Patient: Female, age 43
In this very rare case of 43 years-old female, refugee from Kosovo, was admitted as an outpatient to the Department of pulmonary diseases in 2003. because of erythema nodosum and dry cough. She was without fever during admission, smoked up to 30 cigarettes daily and was healthy most of her life. She suffered only of head injury and face trauma acquired during the war (during 1995.) by shelling. Three years before the outbreak of erythema nodosum, two small red subcutaneous tubercles were found on her forehead, in the left eyebrow area. The biopsy test showed chronic granulomatous infection that was described as a reaction to a foreign body.
Laboratory analysis revealed ESR 37 (normal range 0-15 mm/h), WBC 9.030/mm3, RBC 3,7/mm3 and C-reactive protein 9.8 mg/L, AST 60 U/L, ALT 76 U/L, GGT 86 U/L, AP 79 U/L, while urea, creatinine, calcium in serum and 24 hours urine were within normal range. Angiotensin-converting enzyme (ACE) was elevated 108 U/l (normal 0-56). Tuberculosis test (2 IU) was 14 mm of induration in diameter. The result of spirometry measured 85% vital capacity (VC), 94,5% of forced vital capacity (FCV), 77% of forced expiratory volume (FEV),82,4% of forced expiratory volume in first second (FEV1) and FEV1/FCV 87,2% from referral values. Arterial blood gases were pO2 9,8 kPa, pH 7.45 and diffusing capacity of carbon monoxide (DLCO) 72%. Chest radiogram showed fibroindurative changes in the area of both upper lobes with lung traction. In upper lobes subpleurally and more to the left there was a focus with <<round glass>> pattern. Mycronodular interstitial infiltrations were found bilateral on chest radiogram with fibrous changes of hilus (Figure 1). High-resolution computed tomography (HRCT) of thorax showed interlobar and peribronchial thickness in upper lung lobes with subpleural fibroses and deformation of bronchi. There were minor areas of fresh infiltrations in apices on both sides, suggesting a new pathological process. There was a cavity 8 x 12 mm large in apical-posterior segment of the upper left lobe. Hilar lymph nodes were more then 2 cm in diameter, some of them had fibrous changes and some were calcificated. High resolution thorax CT with hilar lymph nodes enlargement and granulomas with reticular interstitial pattern in the lower respiratory part is present on the Figure 2(a, b). Fiberbronchoscopy revealed slightly edematous and hyperemic mucous membrane of bronchi on both sides, while purulent secrete was seen in bronchus left upper lobe and in lingul. The routine bacteriological culture of bronchial aspirate was sterile. Direct smear microscopy examination of the sample for the presence of acid-resistant bacilli by using Ziehl-Neelsen method was negative. Pathohistological findings of lung (Figure 3) and bronchial walls biopsy showed chronic granulomatous infection without caseous necroses. In bronchoalveolar lavage (BAL) CD4+ lymphocytes and alveolar macrophages were predominantly. The ratio of CD4+ and CD8+ lymphocytes was 5.5:1. All relative findings, including pathohistological examination indicate lung sarcoidosis. The patient was stared corticosteroid therapy (out of hospital-out-hospital patient) according to usual scheme for lung sarcoidosis, prednisolone 1 mg/kg body weight. Three weeks after introducing corticosteroid therapy, culturing the sample on Lowenstein-Jensen solid medium by using liquid culture method MGIT (Mycobacterium Growth Indicator Tube), Mycobacterium tuberculosis was isolated. The sensitivity test was performed by using the proportion method on solid Lowenstein-Jansen culture according to CLSI (Clinical and Laboratory Standards Institute) standards. All the four routine tested antituberculotics (isoniazid, rifampicin, ethambutol and streptomycin) responded well to sensitivity test and the susceptibility of pyrasinamide was confirmed in the referral national laboratory. A previous diagnosis was corrected to microbiological confirmed lung tuberculosis. Corticosteroid therapy was excluded after three weeks of treatment and antituberculotic therapy (ATL) was introduced. The patient was treated with rifampicin 600 mg, isoniazid 400 mg, etambuthol 1200 mg and pyrazinamide 1500 mg, on a daily basis during two months, after pyrazinamide was excluded and triple therapy was continued for one month. After three months from the beginning of ATL treatment, ethambuthol was excluded and rifampicin and isoniazid were continued for the next 3,5 months (entirely 6,5 months) with controlling regular hematological and biochemical analysis. The patient was in good clinical condition. However, ACE was continuously raised, 80-100 U/l. After four months of ATL therapy chest radiogram was made showing complete regression of tiny infiltrates in both upper lobes and small regression of nodular infiltrates which was described as unsatisfactory. During ATL therapy new nodes on face and nose, similar to those on the forehead appeared (Figure 4). The biopsy of skin changes was made and the pathohistological confirmation for sarcoidosis is evident on the Figure 5. Antituberculotic therapy was preceded for next two months until negative mycobacterium culture in new collected sputum was obtained. In course of the last month of TB therapy novel bigger, firm nodes appeared on ear lap. Pathohistological tests indicate sarcoidosis of the skin.
Microbiological examinations of the skin substrata in direct microscopy and polymerase chain reaction (PCR) with specific primer had not confirmed presence of M. tuberculosis. After 6 months of the beginning of ATL treatment, the patient received corticosteroid (prednisolone 40 mg daily) and colchicine therapy (200 mg daily) for lung and skin type of sarcoidosis. After four months of the corticosteroid therapy chest radiogram showed almost complete regression of nodular infiltrates in lung parenchyma. The skin changes were considerably smaller, dry on surface, and there were no new lesions on the skin while ACE was in normal rate (30 U/l).
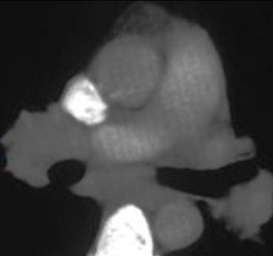
Image caption: Thorax CT with hilar lymph nodes enlargement.